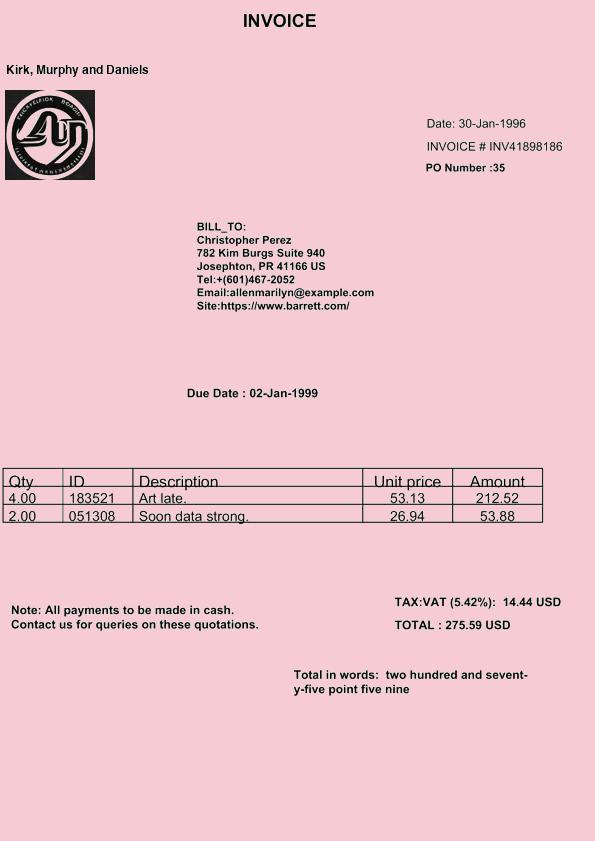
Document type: Invoice